Question: In what way does the history help explain the case?
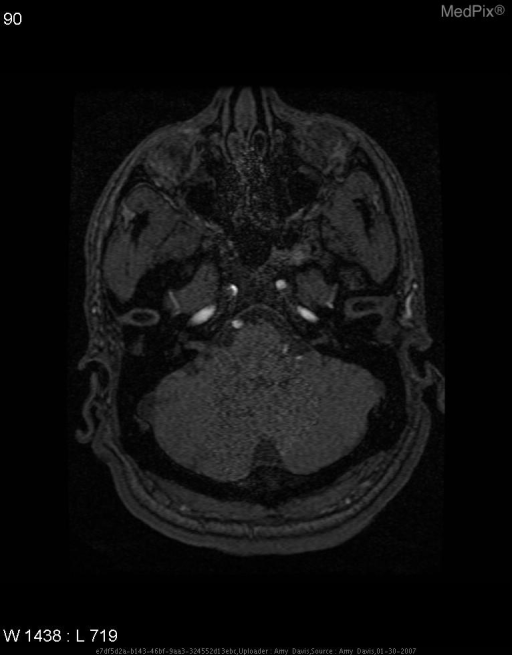
Answer: The patient's history of 44yo RHD M with sudden onset of difficulty speaking, L facial droop and drooling.  Pt had difficulty forming words, slurred speech, and numbness in L face and arm.  Most of the reported symptoms resolved within 10 minutes, with slight numbess and tingling in the L corner of the mouth still present after 30-45 minutes. is key in understanding the case.